Patient: Male, age 50
A 50-year-old male with clinical APECED was referred to our institution for management of refractory pulmonary nontuberculosis mycobacterial (NTM) infection (Fig. 1). He was enrolled in the NIAID (11-I-0187) IRB-approved protocol and was provided written informed consent in accordance with the Declaration of Helsinki. His APECED manifestations included CMC diagnosed at age 3, Sjogren's-like syndrome (age 3), intestinal dysfunction (age 5), hypoparathyroidism (age 6), enamel hypoplasia (age 7), Addison's disease (age 14), pernicious anemia (age 20), vitiligo (age 35), and hypogonadism (age 52). He met clinical diagnostic criteria for APECED at 6 years of age upon development of CMC and hypoparathyroidism, and APECED was genetically confirmed upon NIH admission by Sanger sequencing of the AIRE gene, which identified homozygous c.967_979del13, p.L323SfsX51 (Fig. 1).
Our patient's respiratory problems began at 5 years of age as chronic daily, dry cough that progressed to recurrent episodes of bronchitis. At age 40 years, he developed daily cough productive of greenish purulent sputum and radiographic evidence of worsening bronchiectasis. At age 48 years, sputum culture grew Mycobacterium avium complex (MAC) with multiple cystic changes noted on chest CT. He was treated with rifampin, azithromycin, and ethambutol at an outside hospital. Despite triple antibiotic therapy, his symptoms persisted, sputum cultures remained positive for MAC, and chest CT identified coalescence of two areas of cystic bronchiectasis, which prompted the addition of amikacin. However, his clinical symptoms continued to worsen, leading to a referral to NIH.
Non-contrast chest CT upon NIH admission showed a broad spectrum of findings representing early (GGO and tree-in-bud abnormalities), intermediate (bronchiectasis and nodules), and late stage characteristics (severe, diffuse bronchiectasis and cavity formation) of autoimmune lung disease complicated by infection (Fig. 2). Sputum culture grew Aspergillus fumigatus, methicillin-susceptible Staphylococcus aureus (MSSA) and MAC for which posaconazole was added for antifungal coverage, rifampin was discontinued due to drug interactions with posaconazole, and linezolid was initiated to optimize MAC therapy and treat MSSA. He was discharged home with close follow-up by local providers.
A year later, his clinical condition deteriorated, requiring daily home oxygen therapy with worsening cough and night sweats (Fig. 1). Evaluation at an outside institution was notable for right lower lobe cavity thickening and a plethora of microorganisms cultured from sputum including: Candida albicans, Candida dubliniensis, Graphium species, Exophiala species, and Scedosporium apiospermum. Despite antifungal therapy and optimized pulmonary toilet, he clinically worsened with radiographic evidence of new apical hydropneumothorax, consolidations, and pleural effusions. Consequently, he returned to NIH for further evaluation and management spanning a 13-month hospitalization (Fig. 1).
During that admission, he failed two months of extensive medical management. He was placed on broad spectrum antibiotics and antifungals to cover the microorganisms cultured from sputum (Serratia and Burkholderia), bronchoalveolar lavage (Scedosporium apiospermum, Mycobacterium intracellulaire/chimera) and pleural effusions (Scedosporium apiospermum, Mycobacterium intracellulaire/chimera). He required placement of three chest tubes for drainage of pleural effusions and multiple bronchoscopic placements of endobronchial valves throughout the right lung to seal off air leaks from a right lower lobe pneumatocele complicated by bronchopleural fistula and empyema. He underwent right middle and lower bilobectomy with decortication of right upper lobe and tracheostomy (Fig. 1). Histology of the resected lung tissue revealed granulomatous pneumonitis with numerous necrotizing and non-necrotizing granulomas involving lung and pleura, dense pleural fibrosis and pleural adhesions with granulomas, and small non-necrotizing granulomas within lymph nodes. Immunohistochemical staining revealed extensive lymphoplasmacytic infiltration consisting predominately of CD3+ T lymphocytes peribronchially composed of more CD4+ than CD8+ T lymphocytes in the submucosa and prominent CD20+ B lymphocyte nodules around the airways as previously described.
Post-operatively, he developed persistent right bronchopleural fistulae despite multiple intraoperative patches. After failing a transverse rectus abdominis myocutaneous (TRAM) flap repair, an omental flap closure was ultimately successful (Fig. 3). Secondary to the multiple surgical procedures with extended periods of immobilization, he developed a right parietal embolic stroke -without residual neurological sequelae- and right-sided diaphragmatic dysfunction resulting in persistent hypercapnia responsive to bilevel positive airway pressure (BiPAP).
Following surgery, he developed recurrent pulmonary infiltrates and GGOs responsive to steroids. This finding in conjunction with histological evidence of lymphocytic inflammation in the tissue prompted treatment of autoimmune pneumonitis (Fig. 1). He was treated with azathioprine and rituximab and his pneumonitis improved symptomatically, radiographically (Fig. 4), and on functional testing (PFTs improved from FVC 19% and FEV1 20% predicted to 32% and 31% predicted, respectively), and he returned home. Over the next 3 years, he remained clinically and radiographically stable on azathioprine without the need for rituximab redosing, while requiring nightly BiPAP and home oxygen. He remained free from respiratory infections on alternating nebulized tobramycin and amikacin suppression (Fig. 1). He was able to resume regular exercise and returned to work on a part-time basis, resulting in dramatic improvement of his quality of life.
At age 56, he developed progressively worsening dyspnea with mild exertion, increased sputum production, and increasing home oxygen requirements (Fig. 1). Upon his final admission at our institution, a CT scan elucidated new infiltrates and a sputum culture grew MSSA, Pseudomonas aeruginosa, Aspergillus nidulans, Aspergillus fumigatus, and Stenotrophomonas maltophilia which were treated with 8 weeks of meropenem, minocycline, and posaconazole. Upon completion of antibiotic therapy and confirmation of radiographic improvement of pulmonary infections, he received rituximab for treatment of underlying autoimmune pneumonitis flare (Fig. 1). Following discharge, he developed a urinary tract infection with Pseudomonas aeruginosa, necessitating an extended course of meropenem. While on meropenem, he developed a new consolidation along with worsening hypoxia and dyspnea. Upon admission to an outside hospital, respiratory cultures grew a multi-drug resistant Pseudomonas aeruginosa from both sputum and urine. Despite maximal medical therapy, he developed sepsis resulting in multiorgan system failure and death (Fig. 1).
Keywords: aire, apeced, aps-1, autoimmune pneumonitis, bronchiectasis, bronchopleural fistula, immunomodulation, omental flap repair
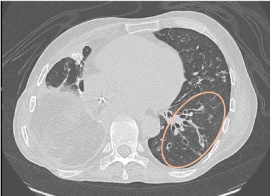
Image caption: Autoimmune pneumonitis and its improvement following lymphocyte-directed immunomodulation. Chest CT showing left upper lobe consolidation. orange oval).